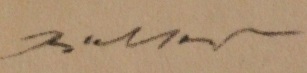
Signature of: hans baltzer